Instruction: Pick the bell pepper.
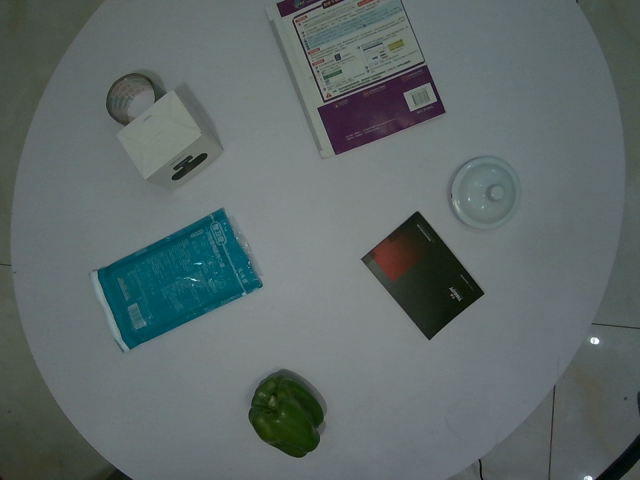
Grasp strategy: vertical